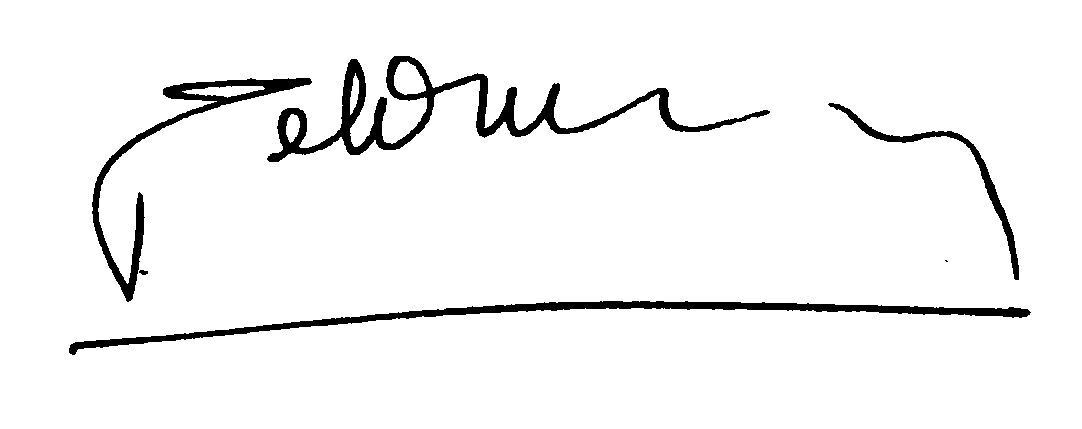
Signature of: andré dubois chabert